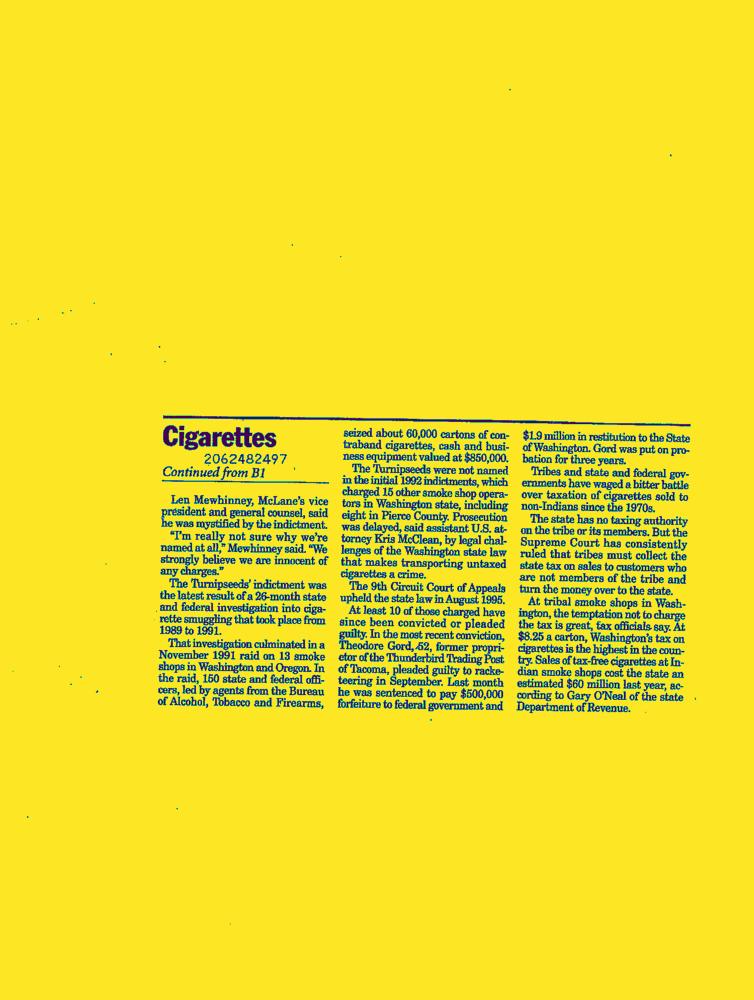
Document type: News-Article